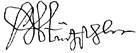
Signature of: hans ernst von tritzschler